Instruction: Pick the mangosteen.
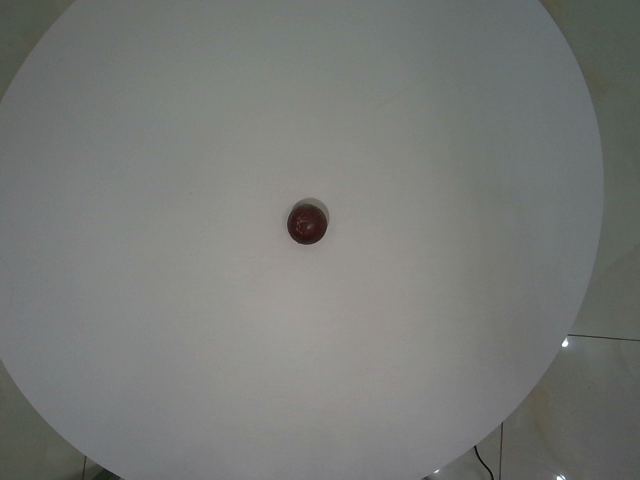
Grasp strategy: vertical